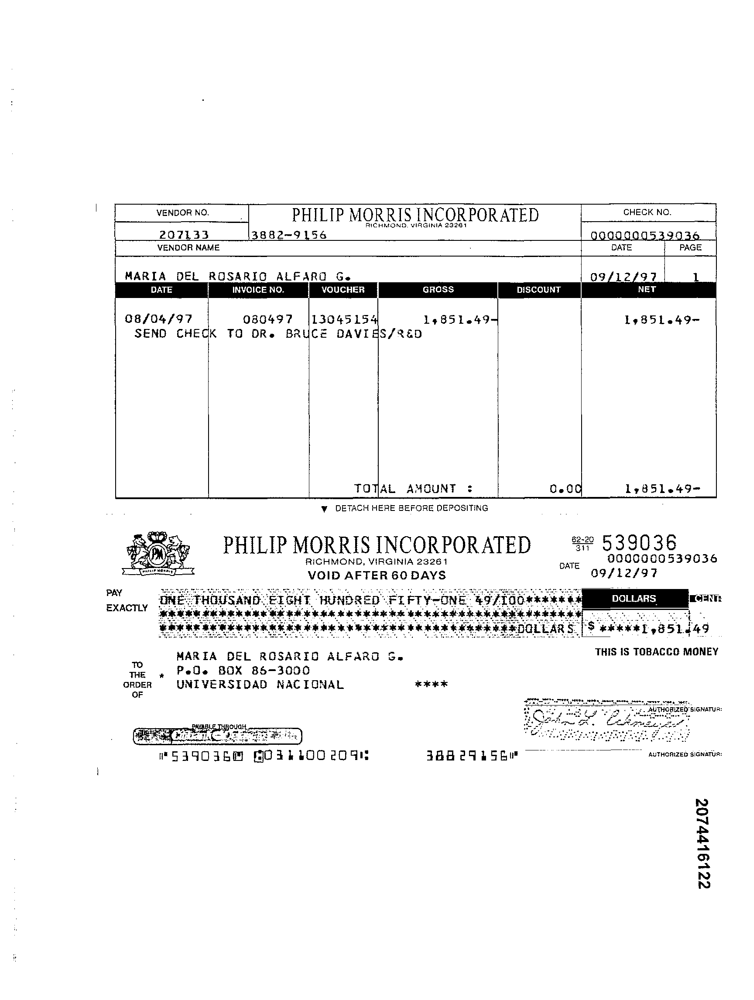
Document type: Invoice